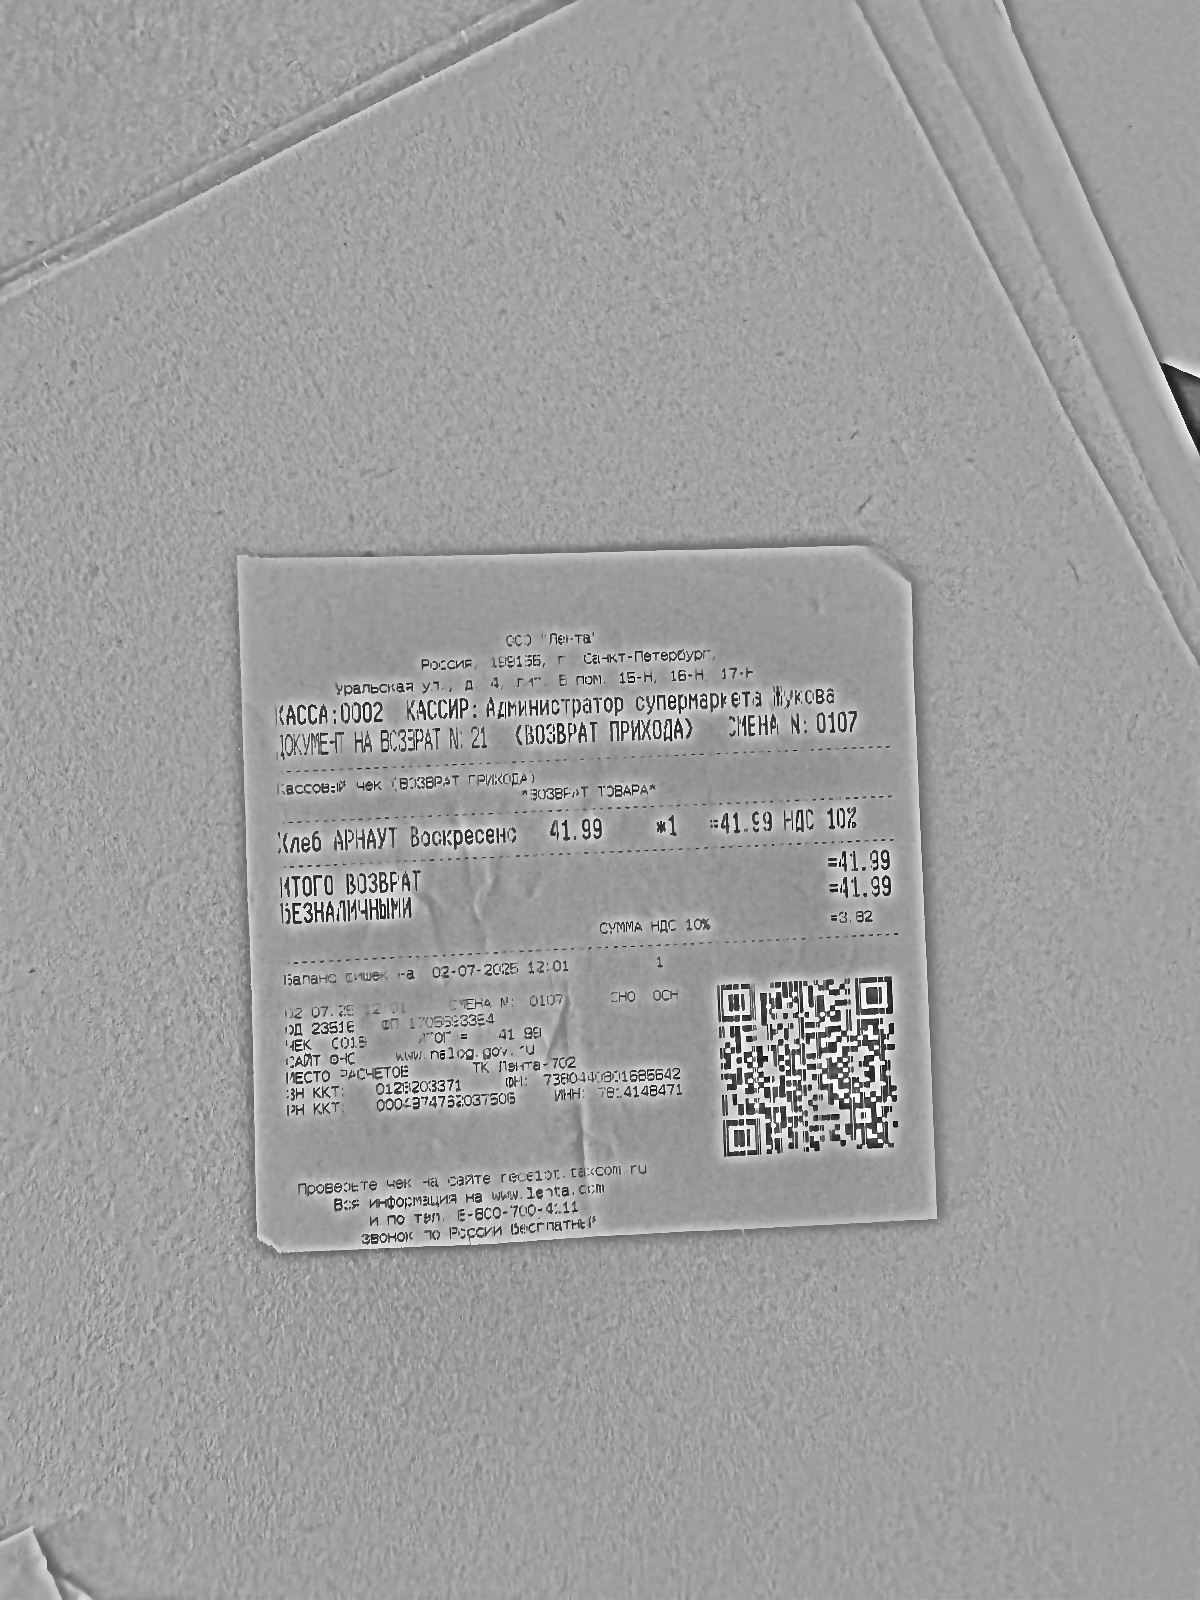
Продавец: ООО "Лента"
ИНН: 7814148471
Дата: 02.07.25
Товары: Хлеб АРНАУТ Воскресенс
Количество: 1
Цена: 41.99
Сумма: 41.99
Итого: 41.99